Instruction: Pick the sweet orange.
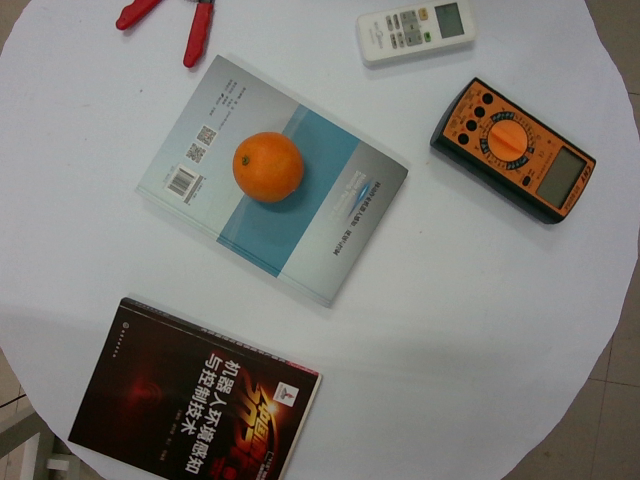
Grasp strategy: vertical